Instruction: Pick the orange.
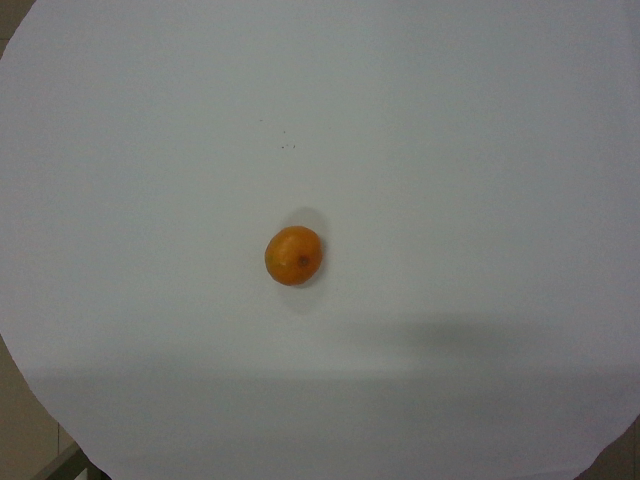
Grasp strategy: vertical